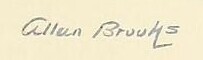
Signature of: allan brooks